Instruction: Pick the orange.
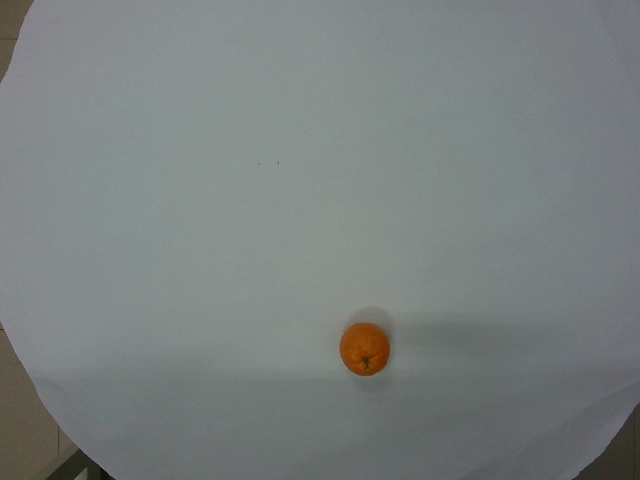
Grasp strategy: vertical